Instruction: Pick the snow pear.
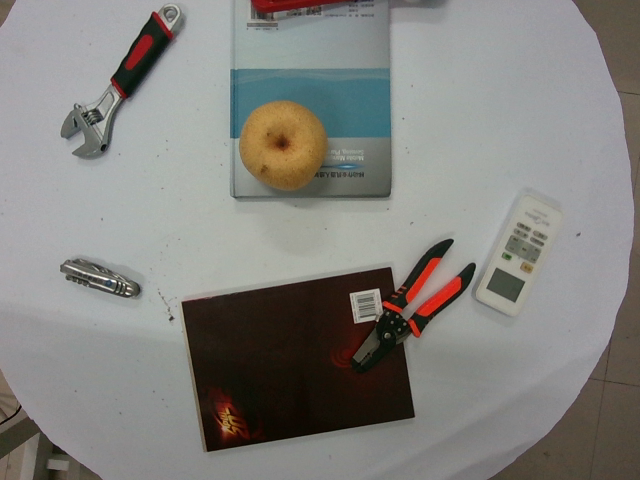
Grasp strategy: vertical